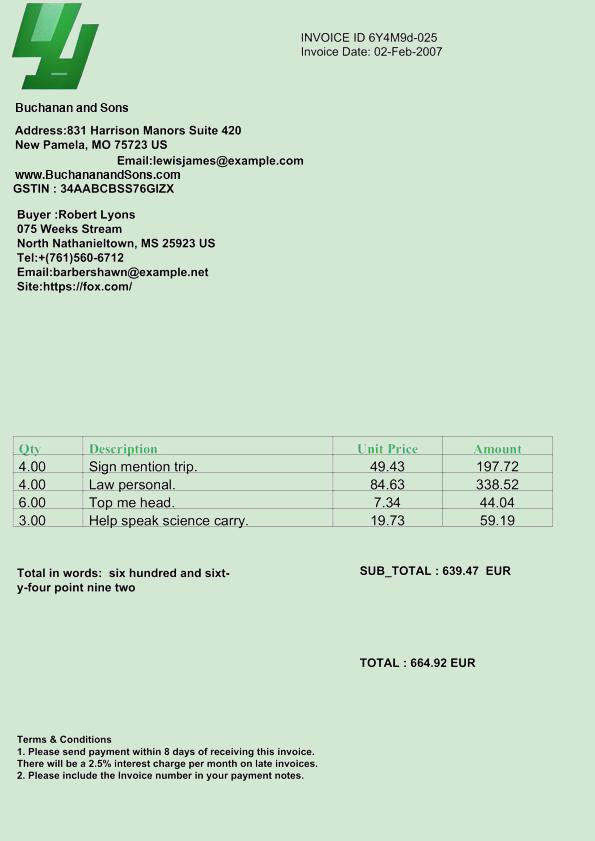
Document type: Invoice